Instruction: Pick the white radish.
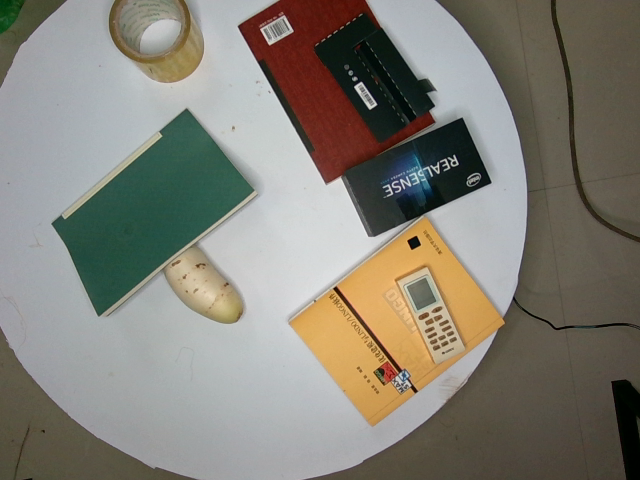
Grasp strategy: vertical